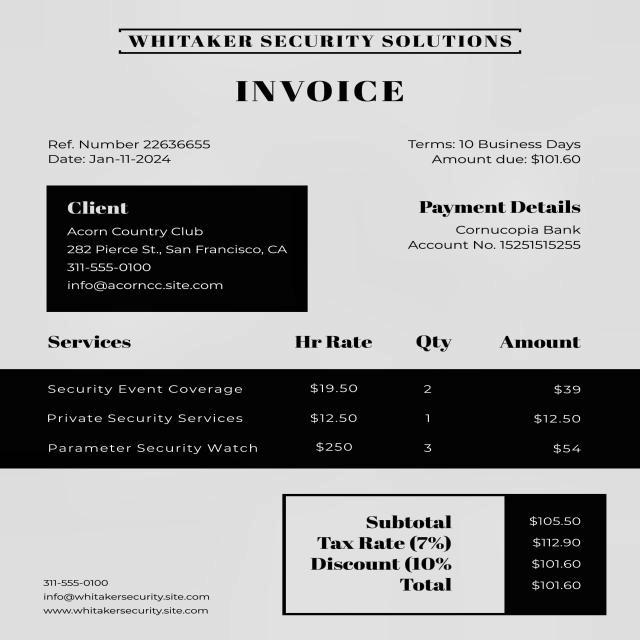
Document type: Invoice